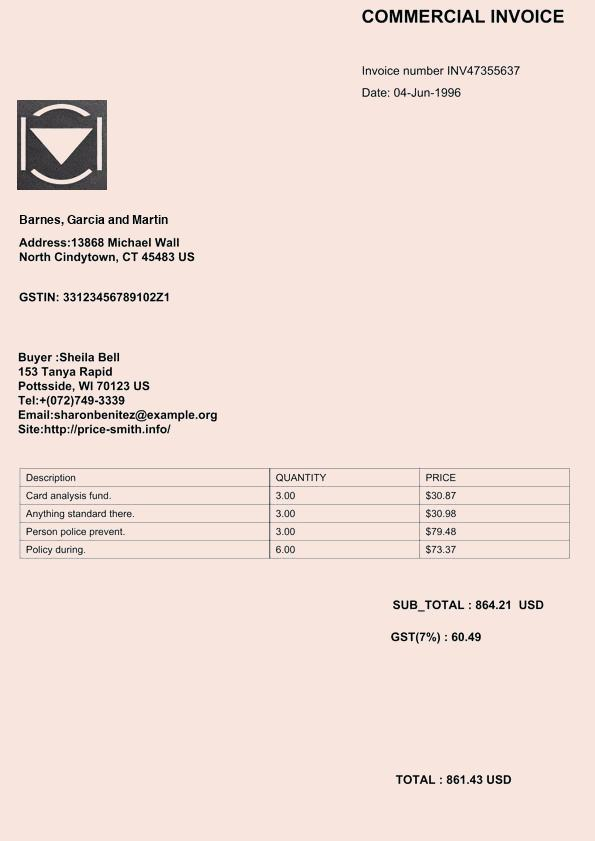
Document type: Invoice